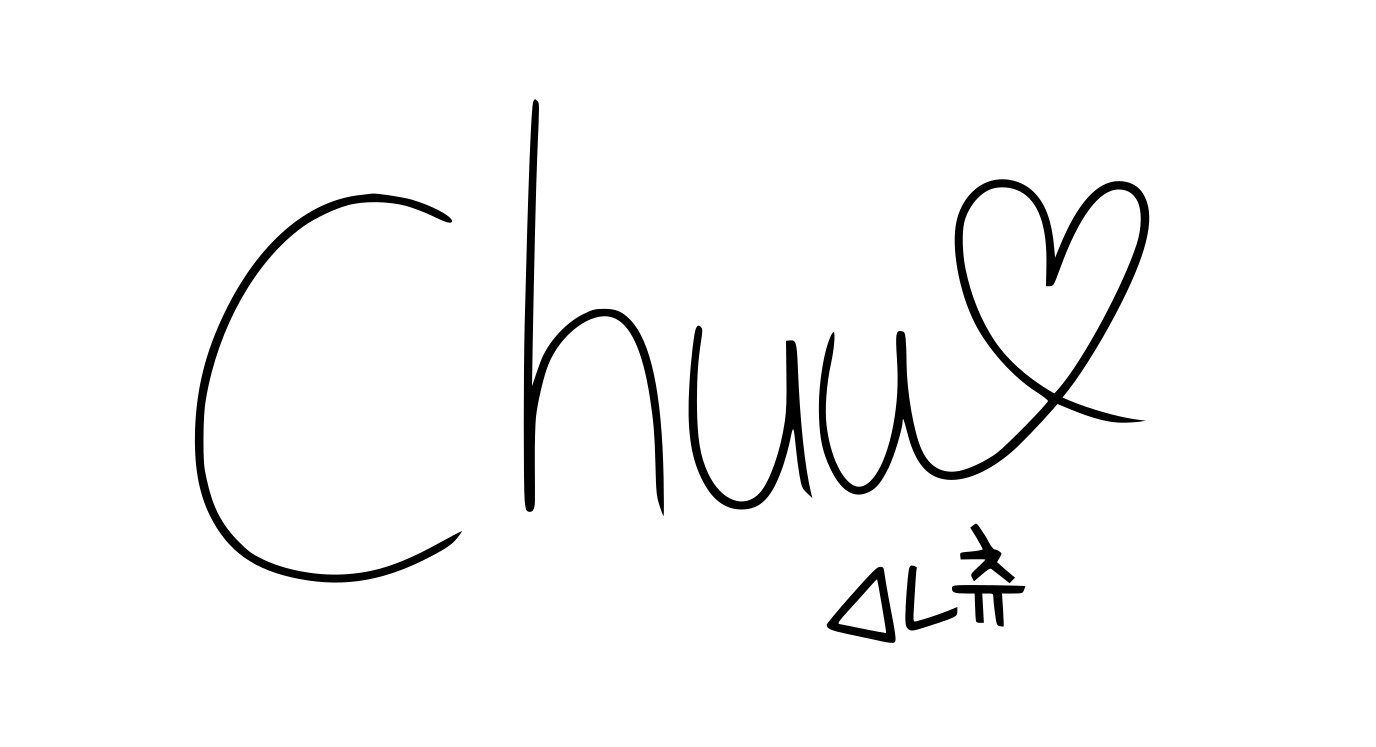
Signature of: chuu